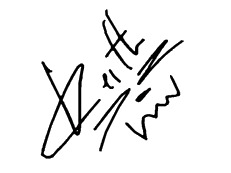
Signature of: keith flint